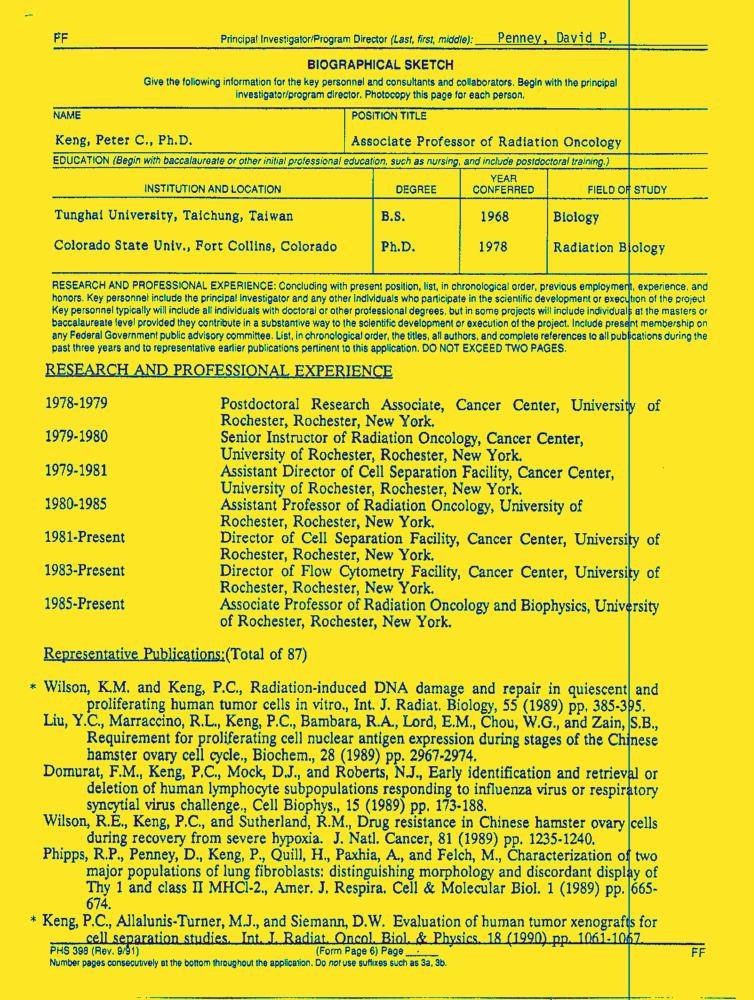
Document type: Resume-Doc